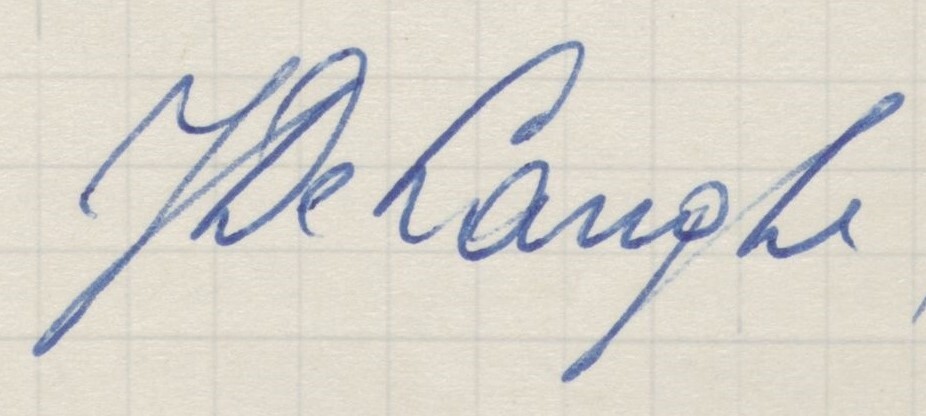
Signature of: joseph edgard de langhe